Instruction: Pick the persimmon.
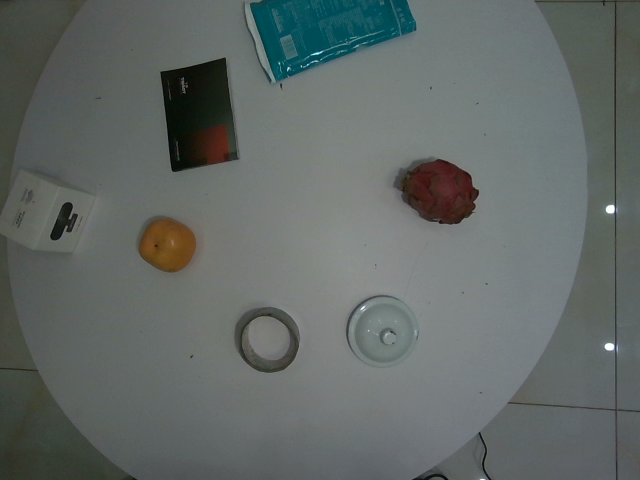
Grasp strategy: vertical